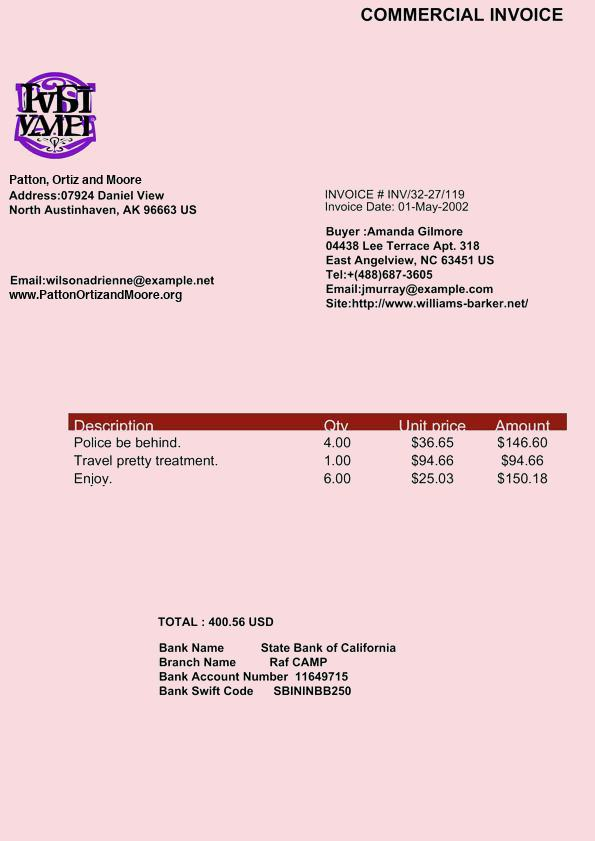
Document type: Invoice